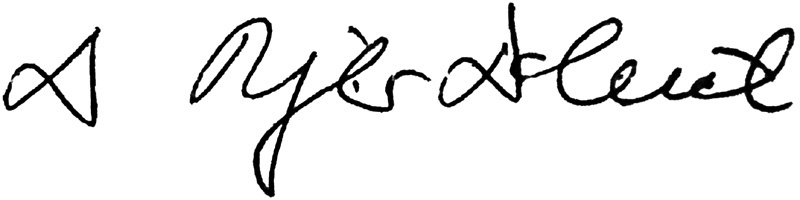
Signature of: rajko doleček